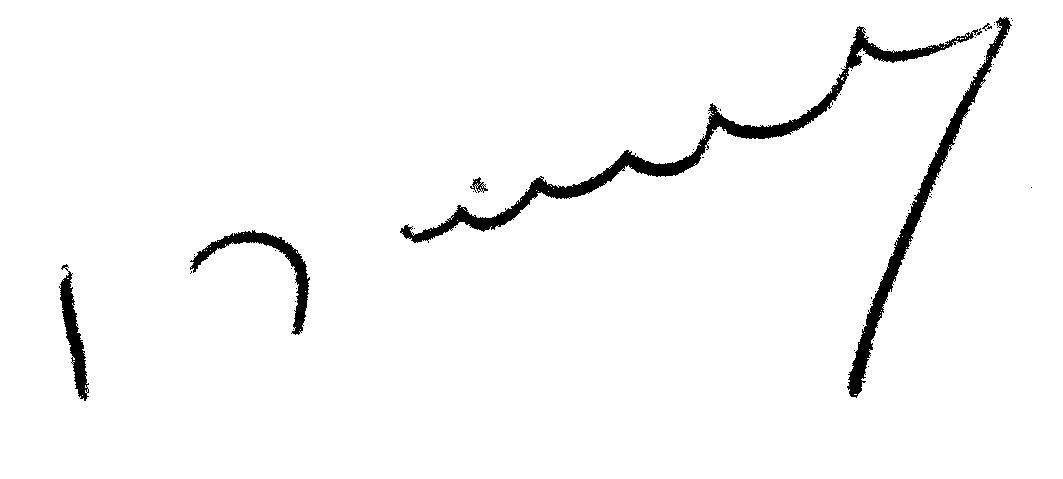
Signature of: jean rochet